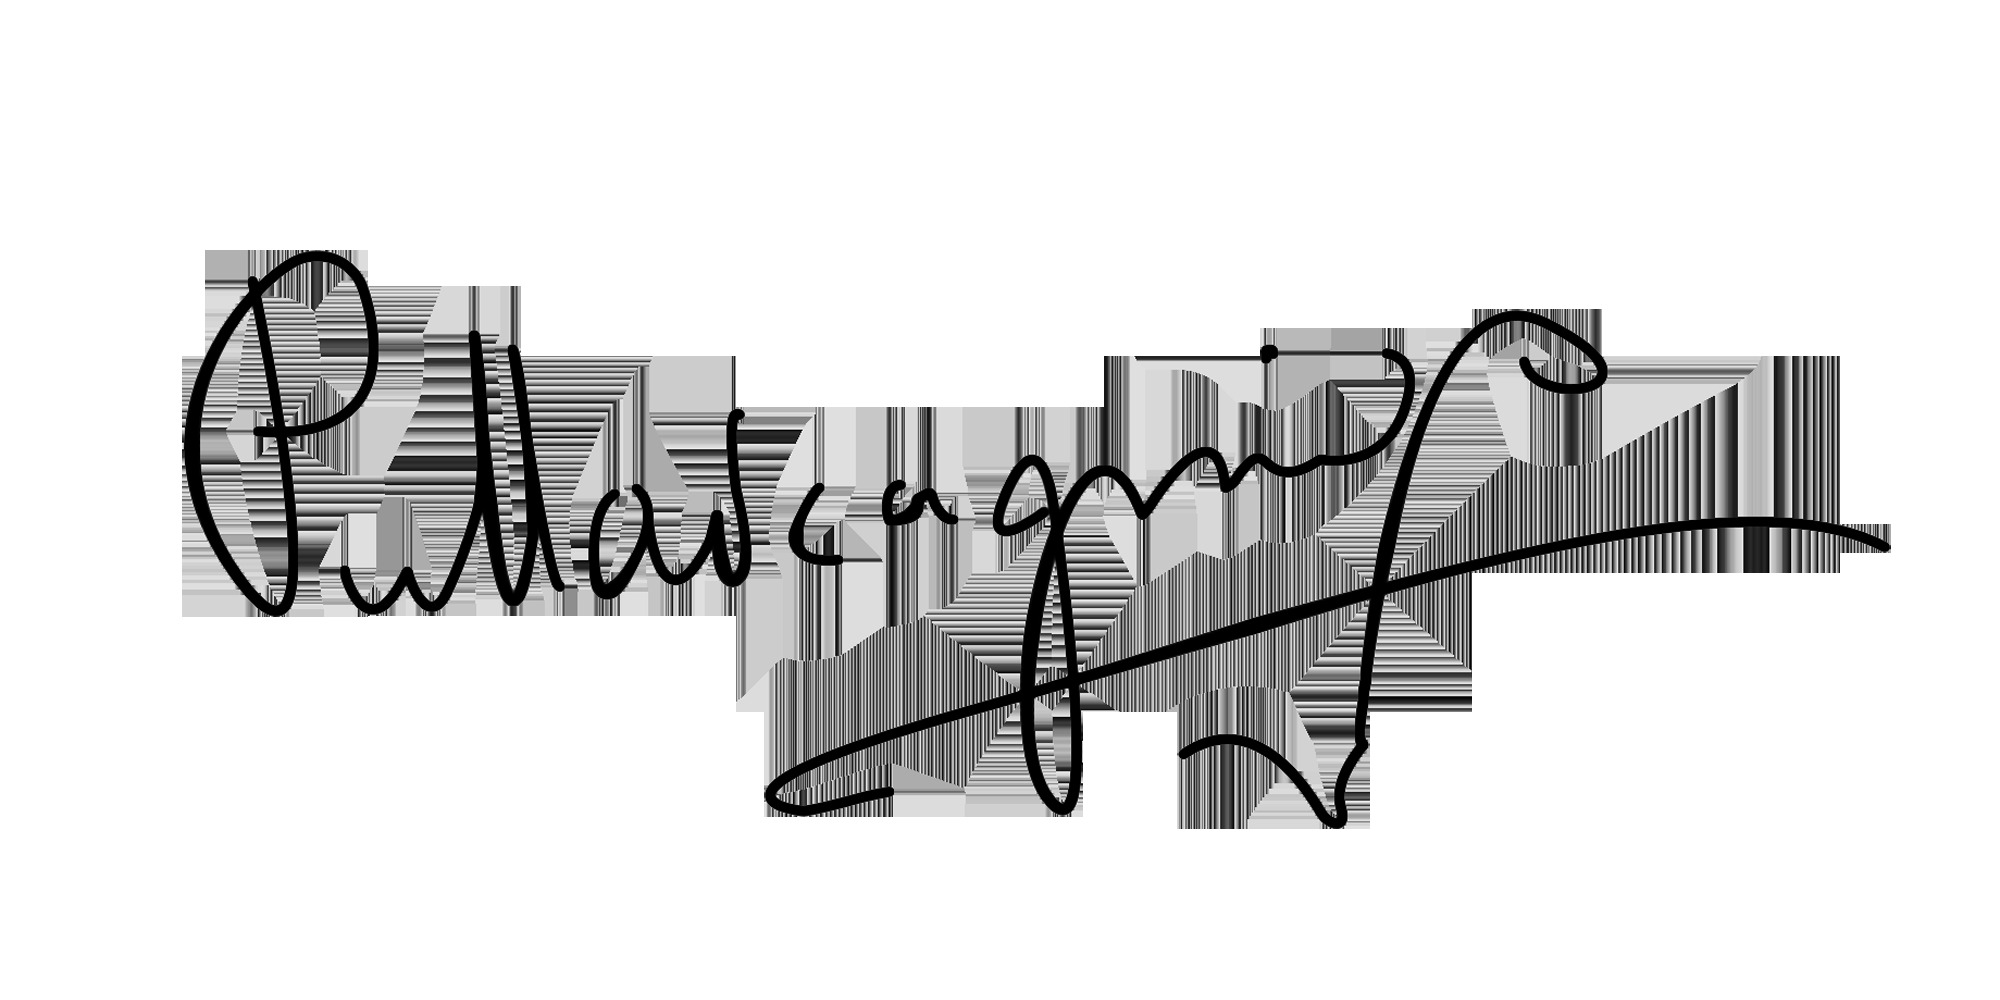
Signature of: pietro mascagni